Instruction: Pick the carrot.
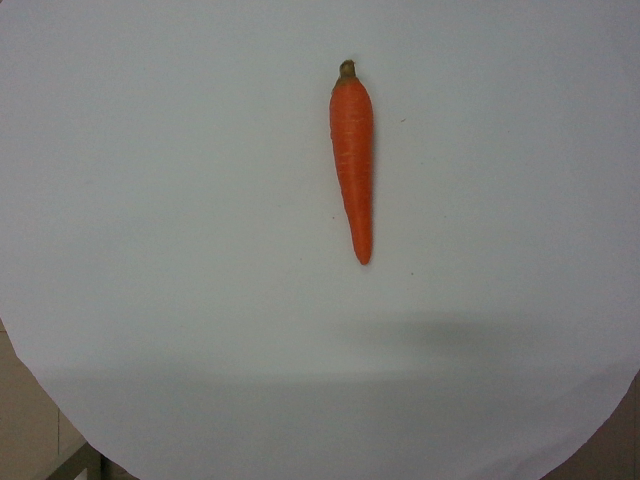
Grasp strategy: vertical